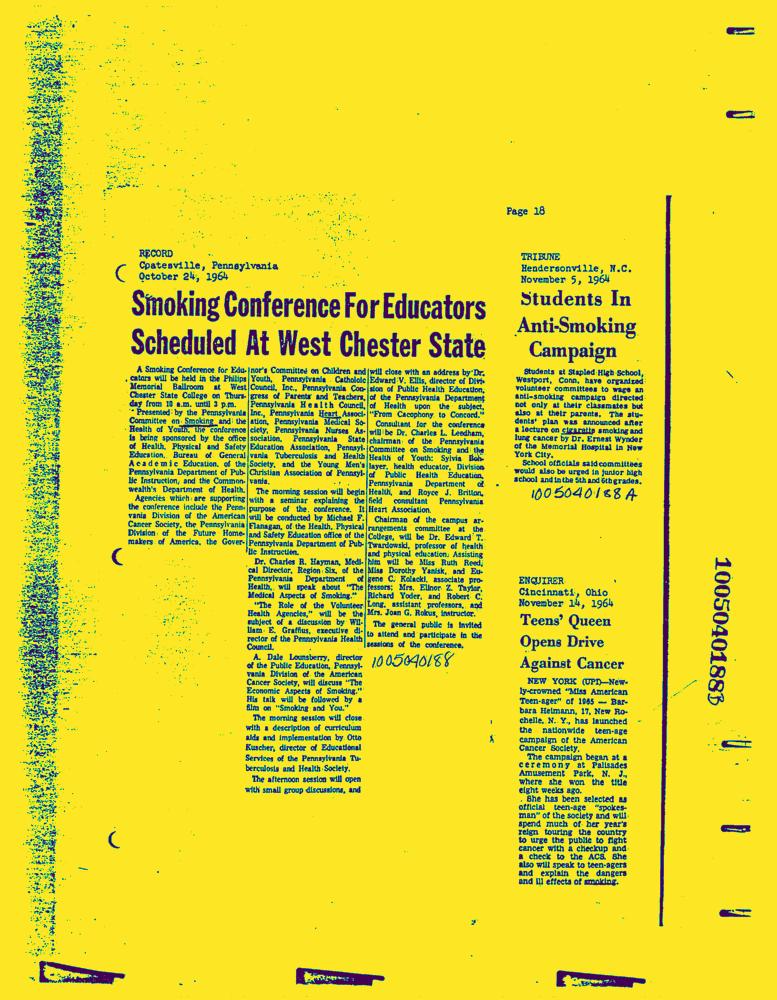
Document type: News-Article